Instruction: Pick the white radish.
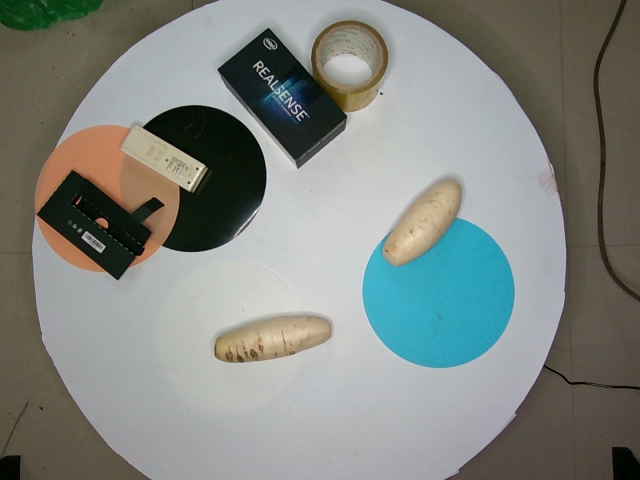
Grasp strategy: vertical